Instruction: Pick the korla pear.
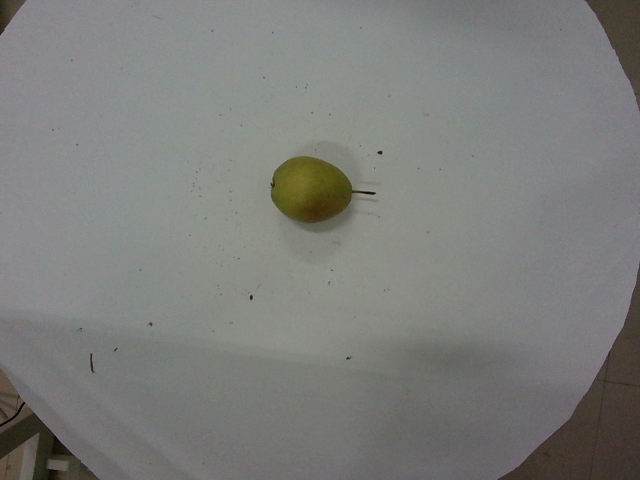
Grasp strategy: vertical